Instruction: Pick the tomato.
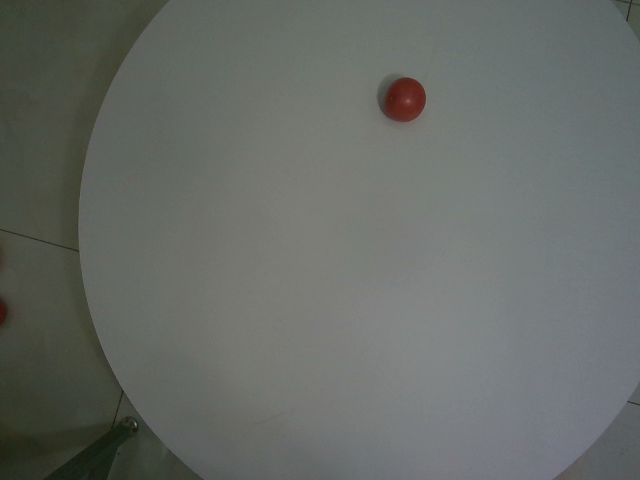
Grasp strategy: vertical